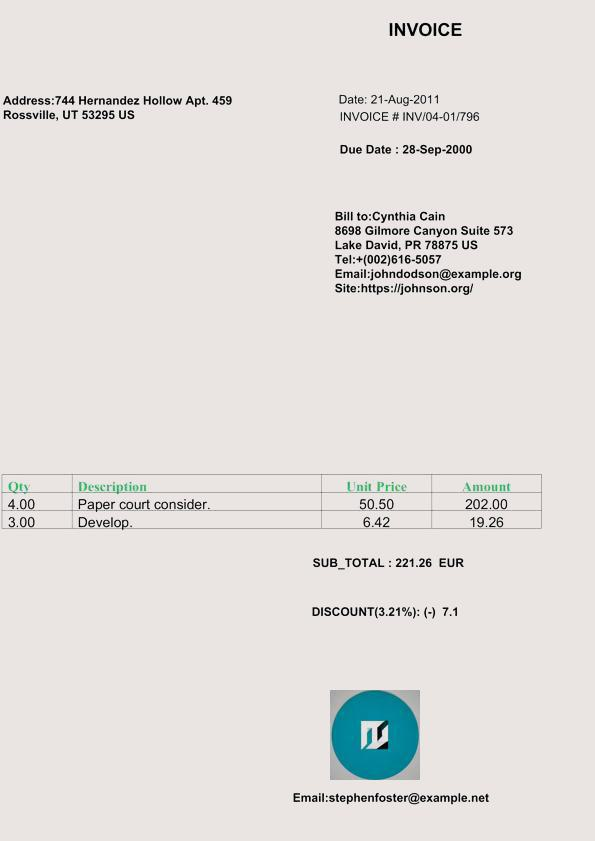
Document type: Invoice